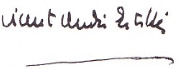
Signature of: vicent andrés estellés